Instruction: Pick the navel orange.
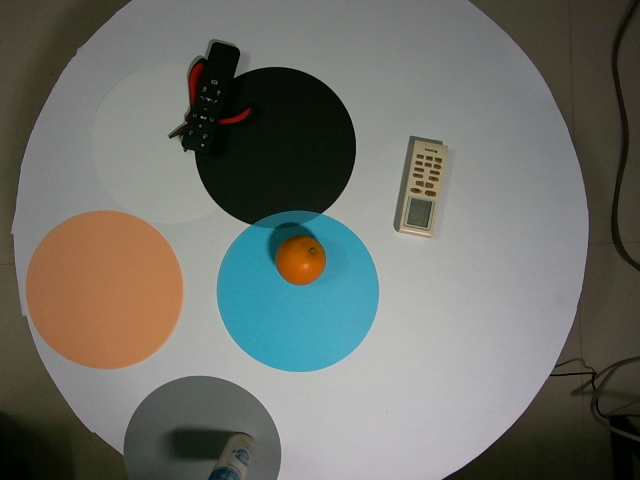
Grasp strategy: vertical